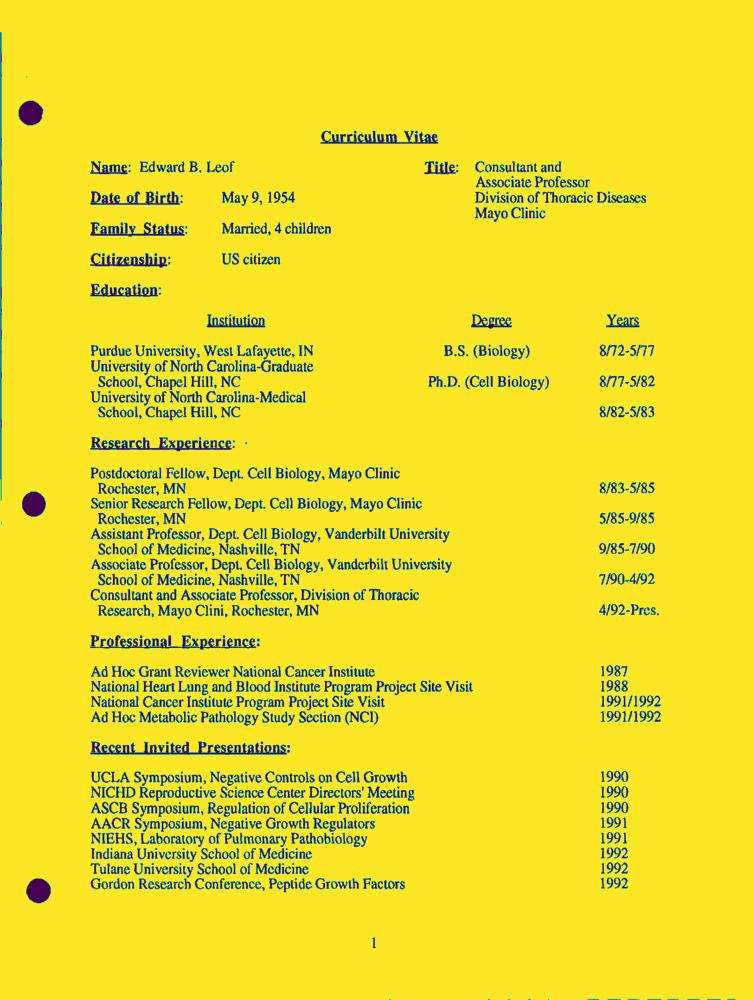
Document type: Resume-Doc